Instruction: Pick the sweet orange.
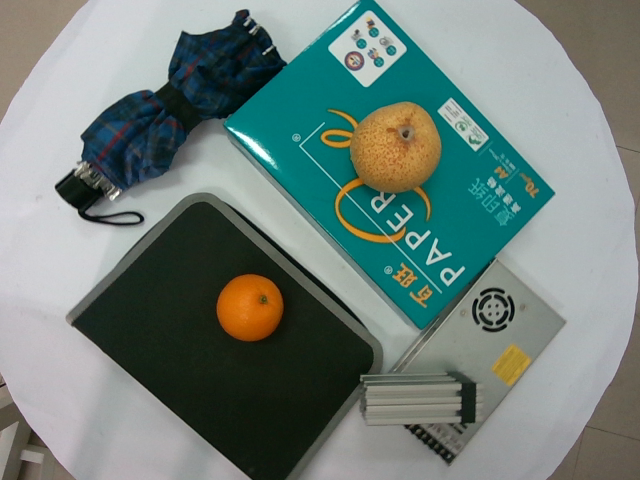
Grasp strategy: vertical